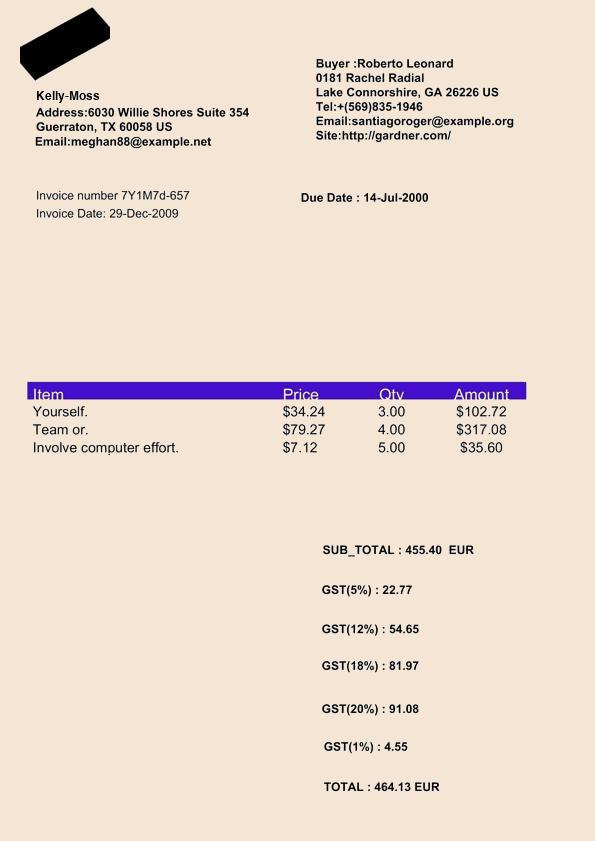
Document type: Invoice